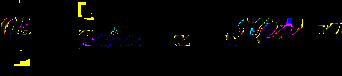
Signature of: benjamin peirce